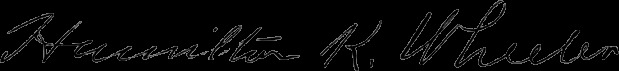
Signature of: hamilton k wheeler